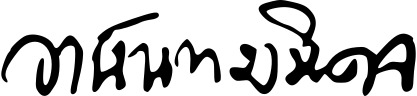
Signature of: ananda mahidol